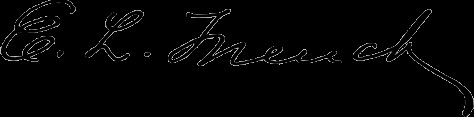
Signature of: edmund leavenworth french